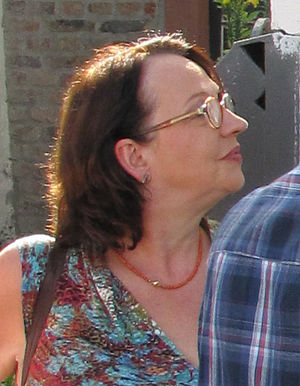
English: Katja Lange-Mueller, German writer, 2011 in Frankfurt am Main-Bergen-Enkheim, Germany. Deutsch: Katja Lange-Müller, deutsche Autorin, 2011 in Ffm-Bergen-Enkheim.